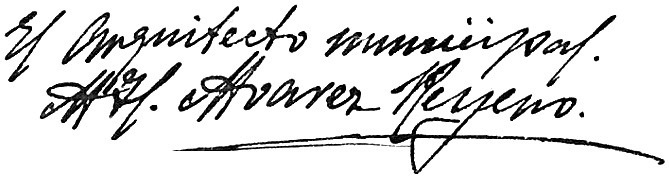
Signature of: manuel hernández y álvarez reyero